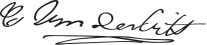
Signature of: cornelius vanderbilt